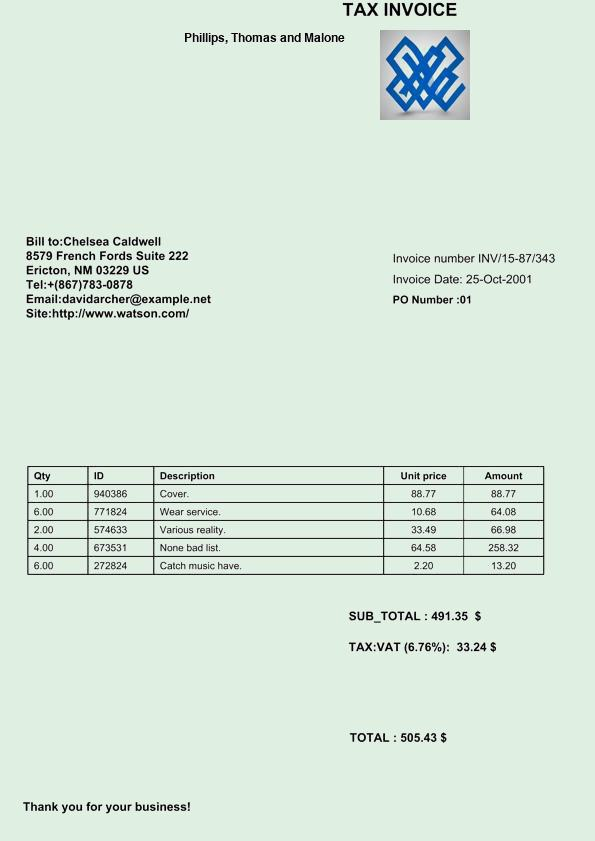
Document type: Invoice